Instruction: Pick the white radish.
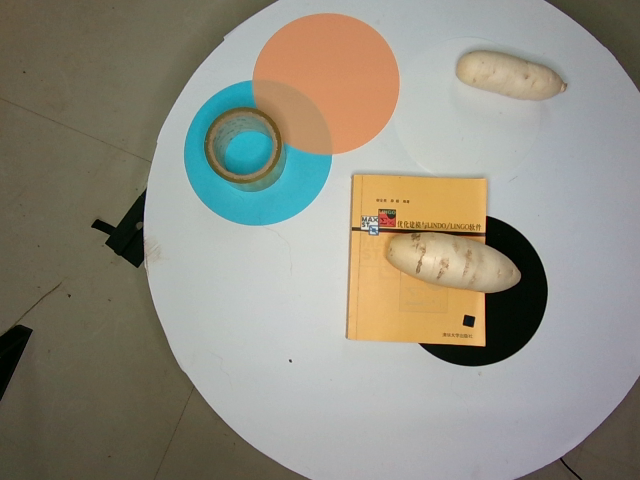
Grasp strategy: vertical